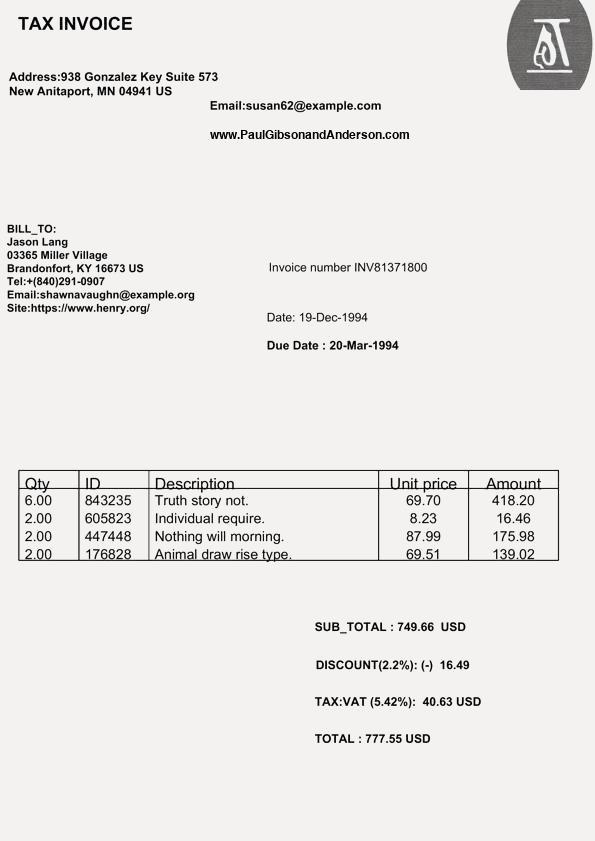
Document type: Invoice